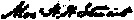
Signature of: alexander hugh holmes stuart